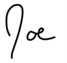
Signature of: joe fitzgibbon